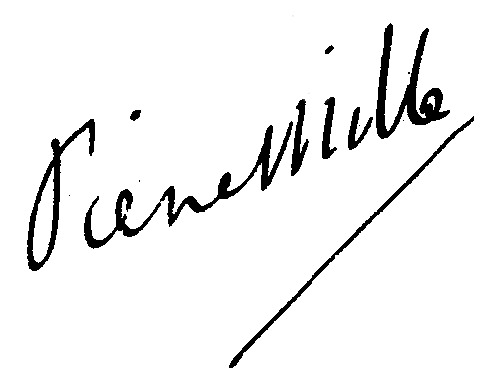
Signature of: pierre mille